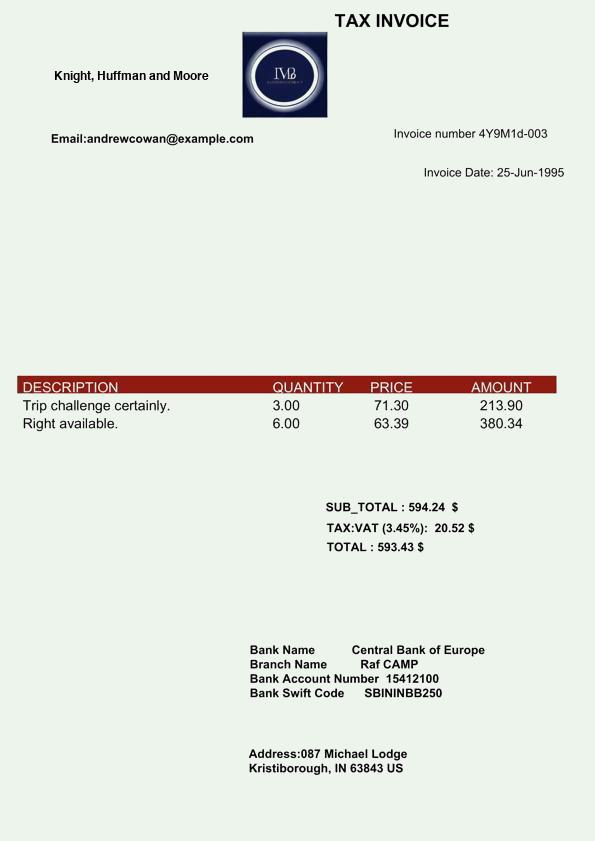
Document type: Invoice